Question: What is the address or location of the property listed in the document?
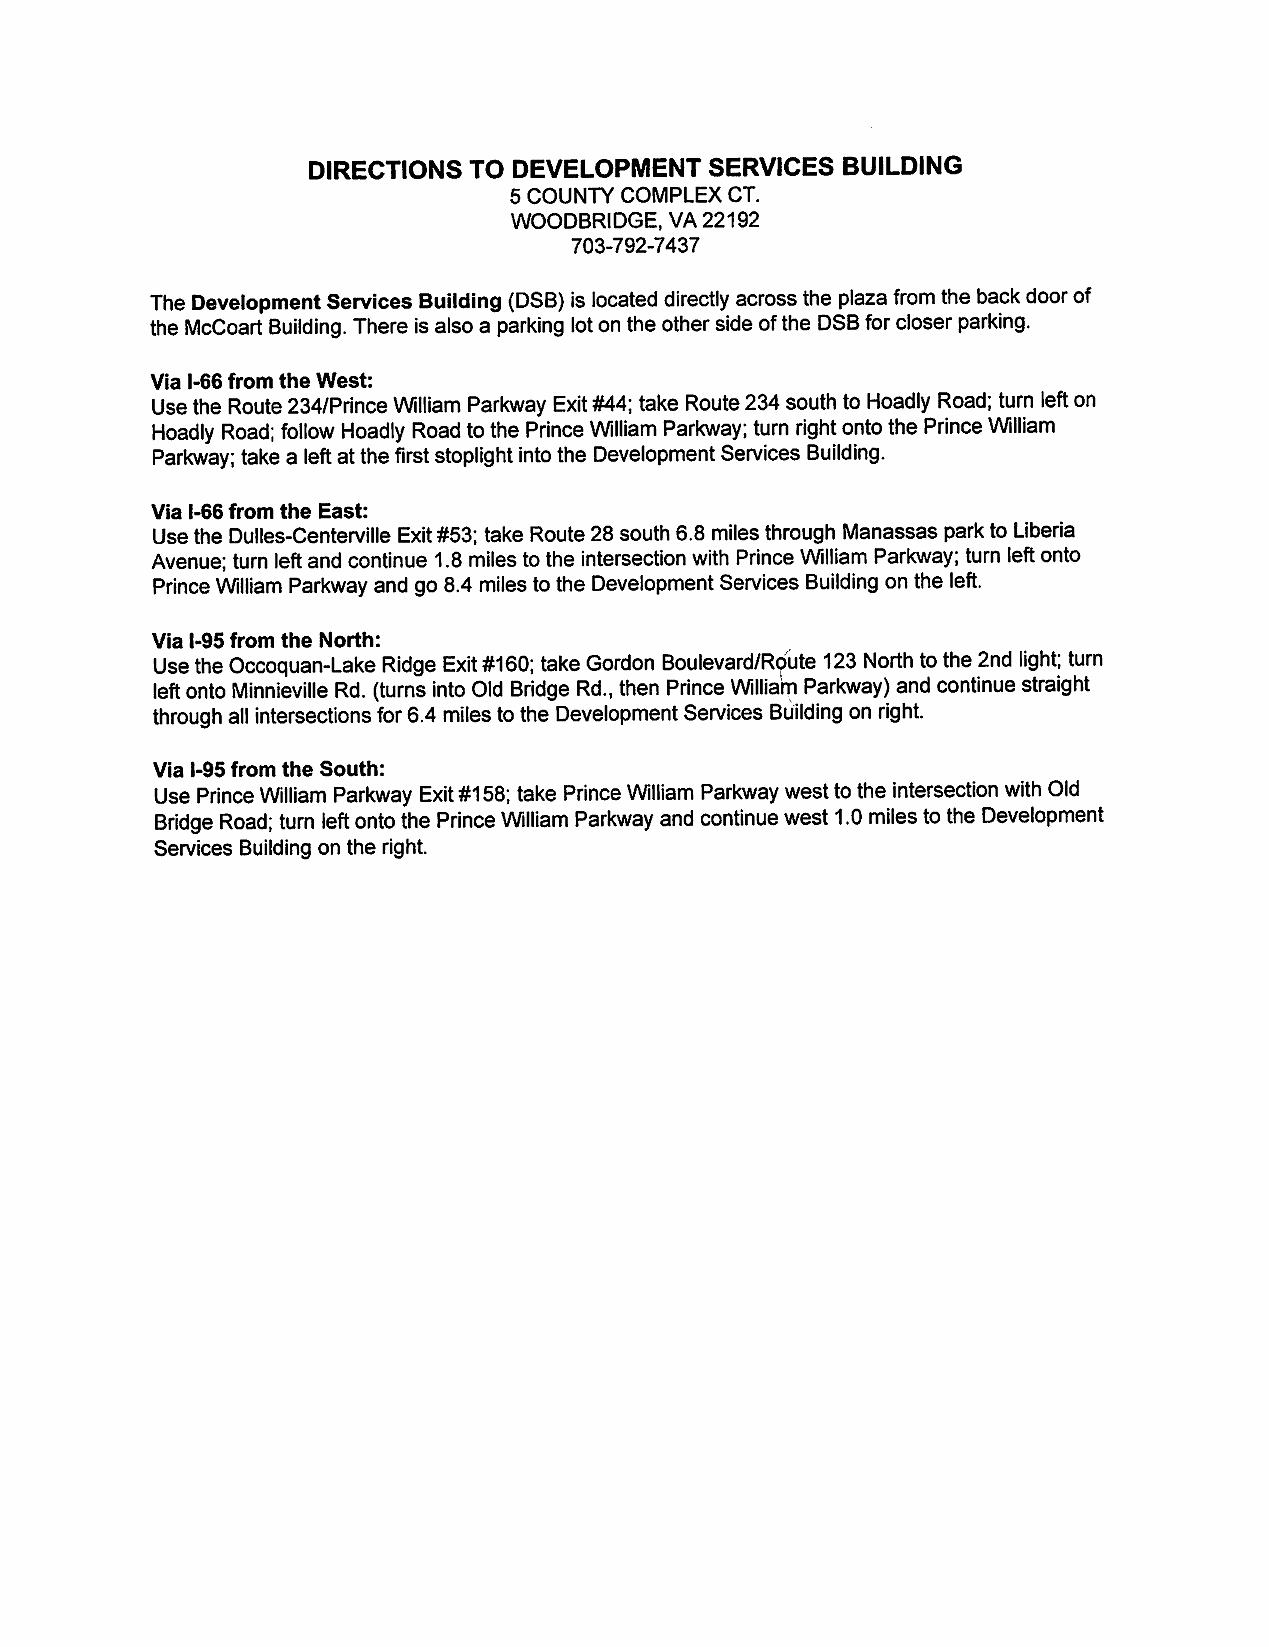
Answer: "5 COUNTY COMPLEX CT. WOODBRIDGE, VA 22192"